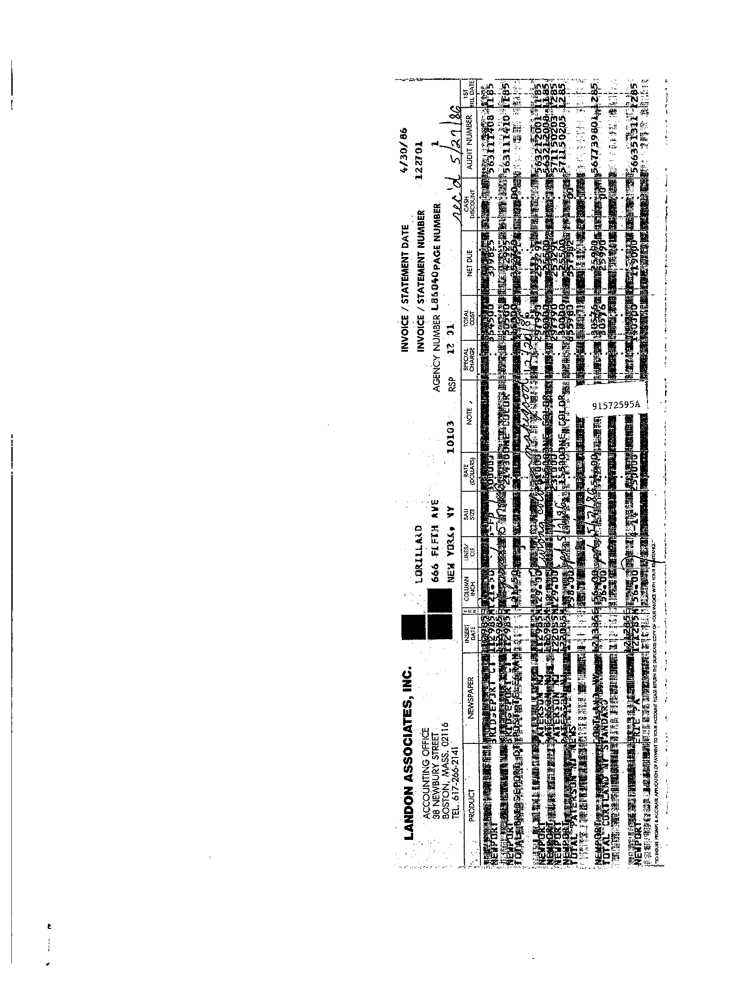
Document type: Invoice